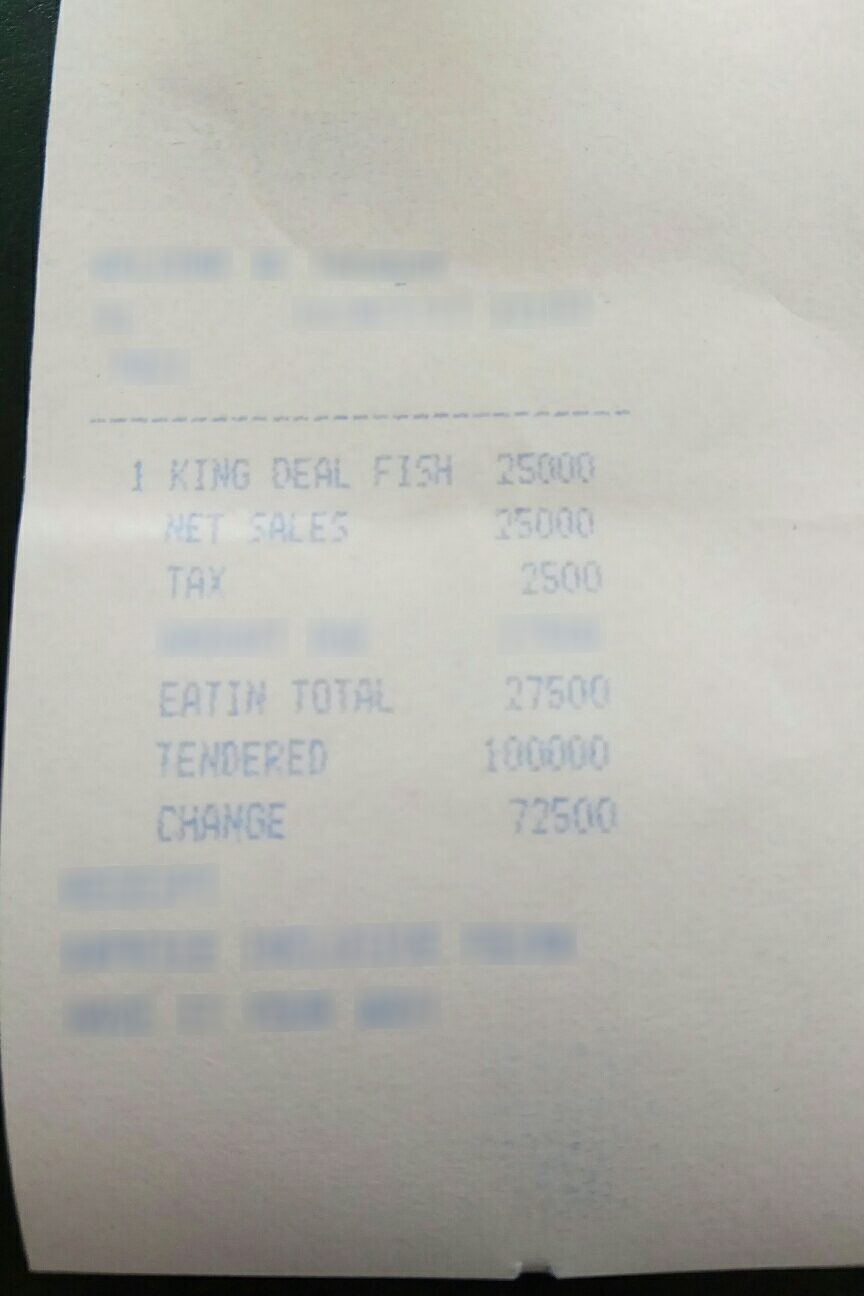
Number of items: 3
Subtotal: 25000
Tax: 2500
Total: 27500
OCR text regions:
text: 1
text: KING
text: DEAL
text: FISH
text: 25000
text: NET
text: SALES
text: 25000
text: TAX
text: 2500
text: EATIN
text: TOTAL
text: 27500
text: TENDERED
text: 100000
text: CHANGE
text: 72500